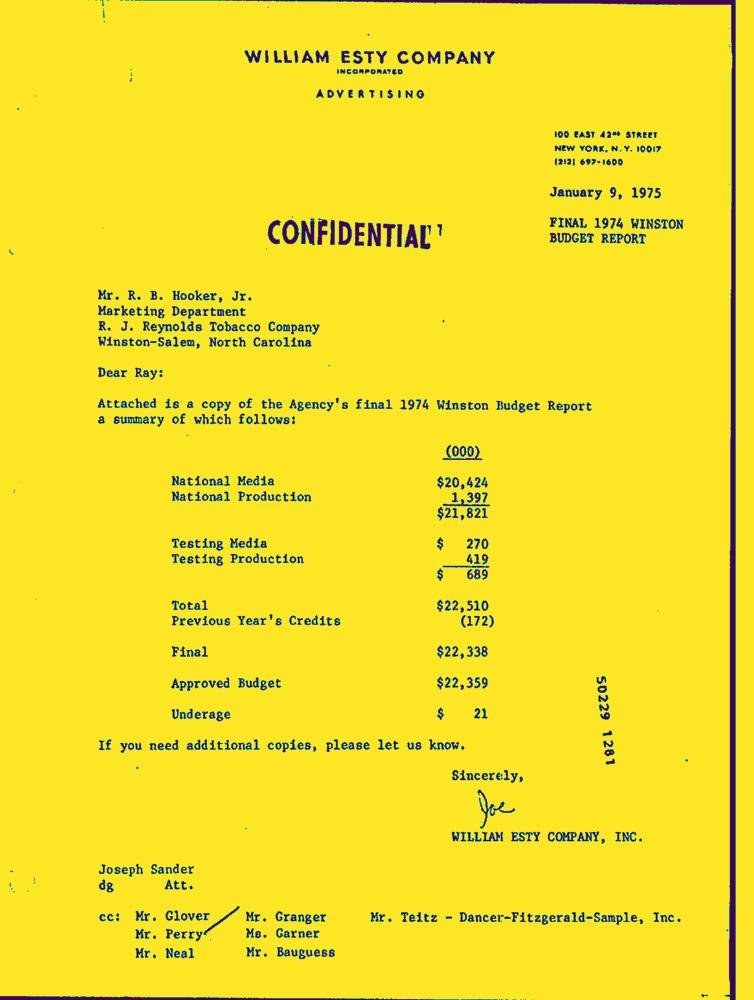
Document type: Letter-Doc